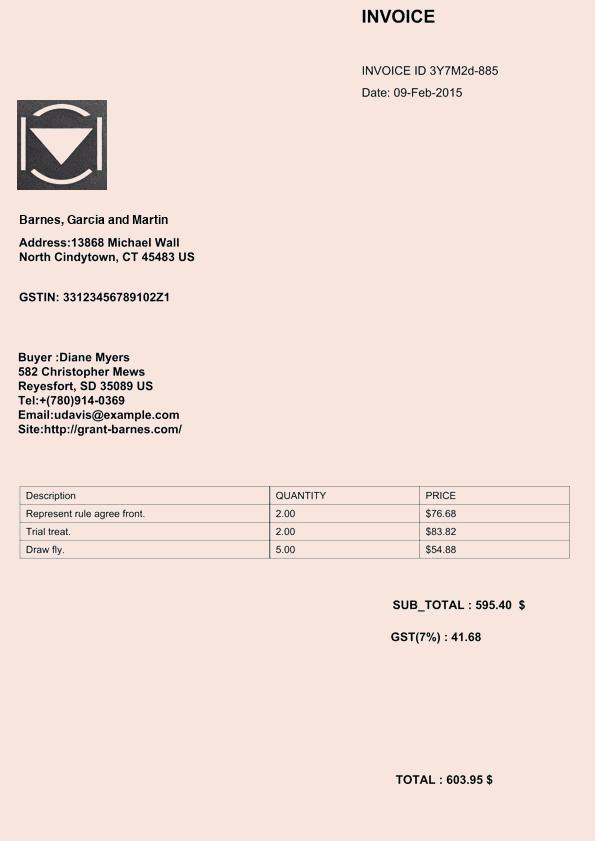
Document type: Invoice